Question: What might the diagnosis be?
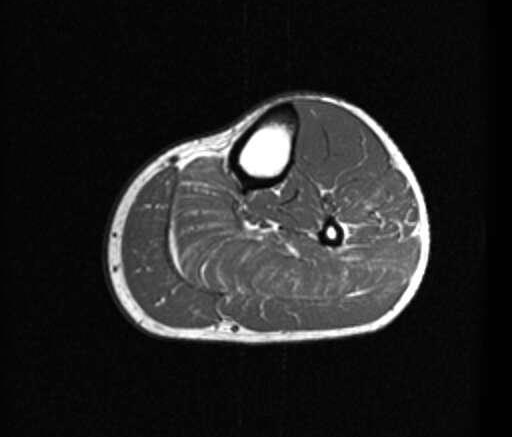
Answer: The possible diagnosis includes 1.Almost complete rupture Achilles tendon- Grade II tear

2.Almost complete rupture of Achilles tendon (Grade II tear) with interstitial tear and/or tendinopathy of the proximal Achilles tendon.